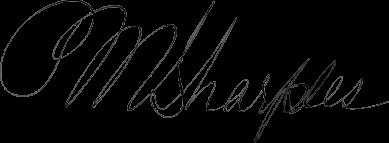
Signature of: philip m sharples